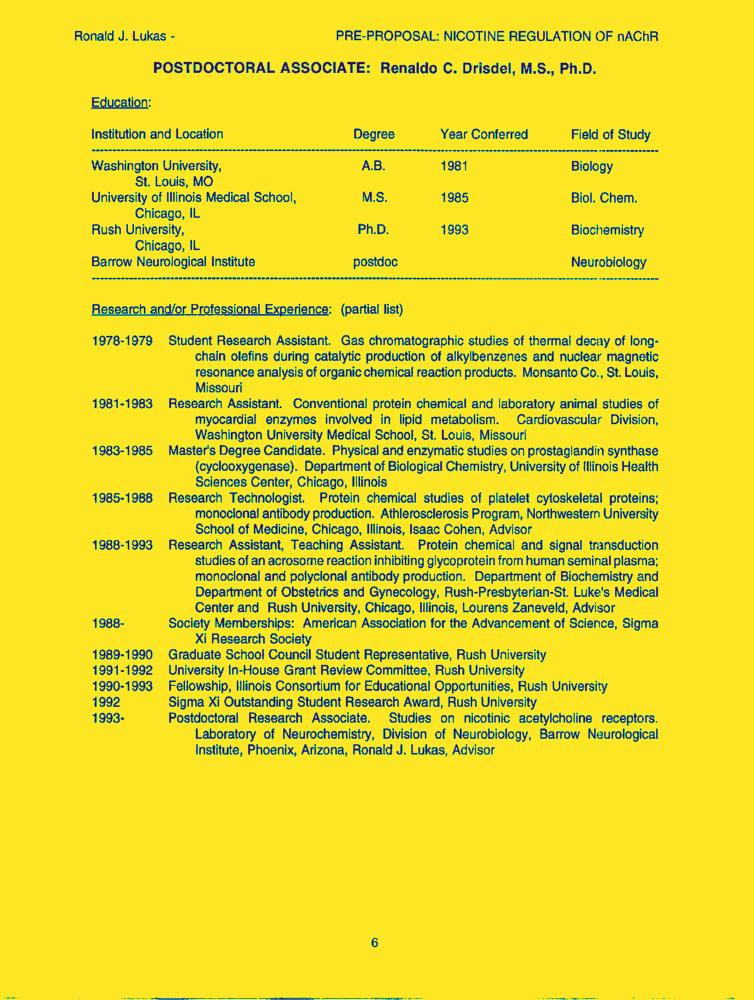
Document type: Resume-Doc